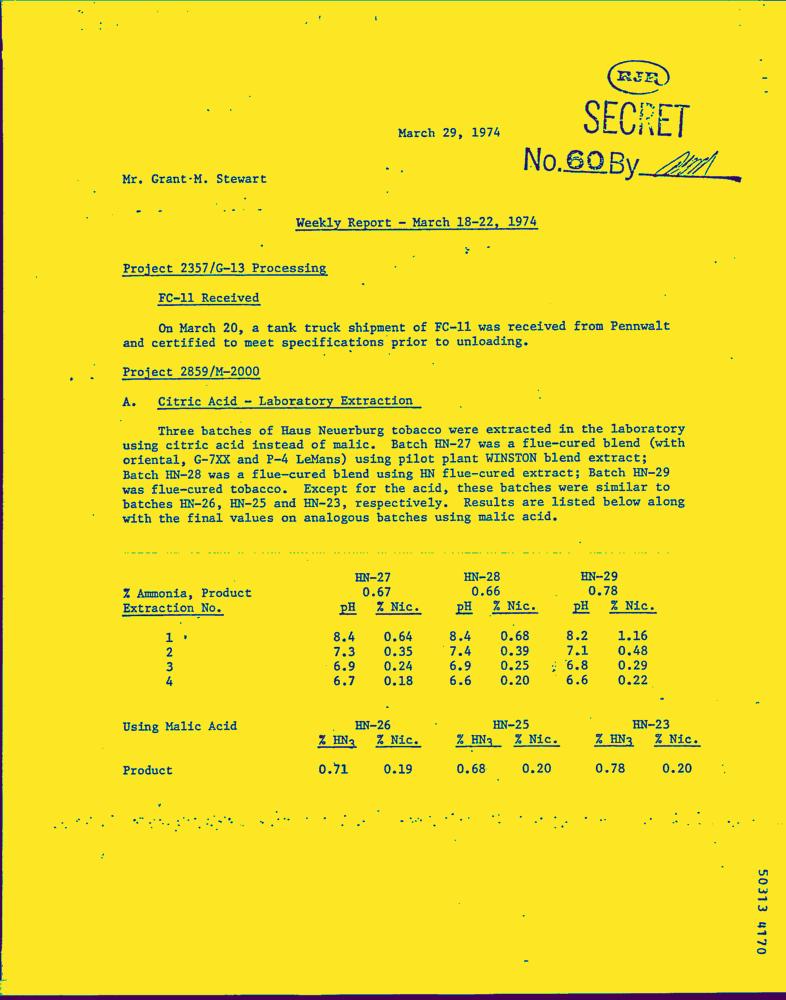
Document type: Letter-Doc